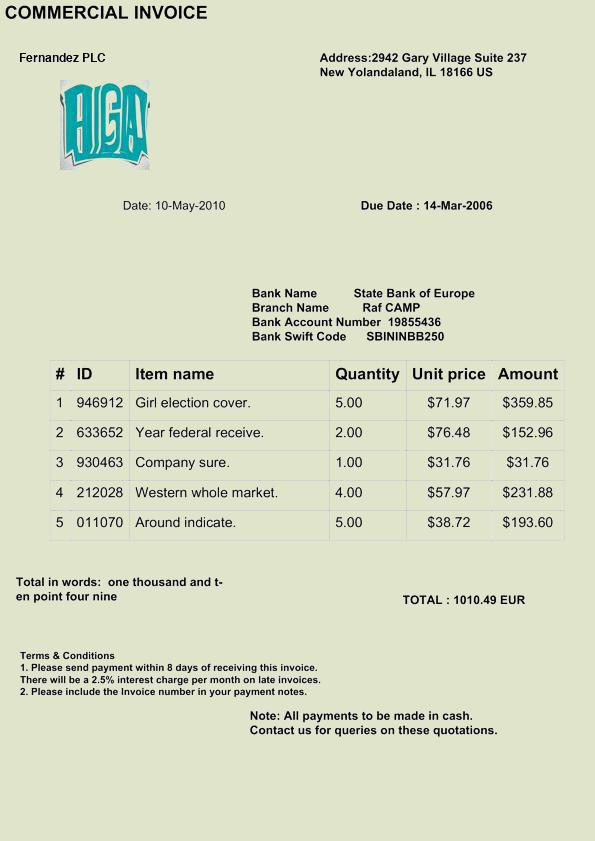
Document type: Invoice